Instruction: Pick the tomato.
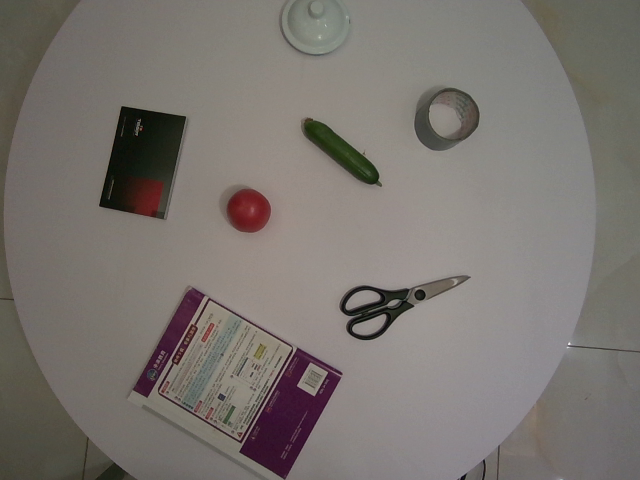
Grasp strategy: vertical